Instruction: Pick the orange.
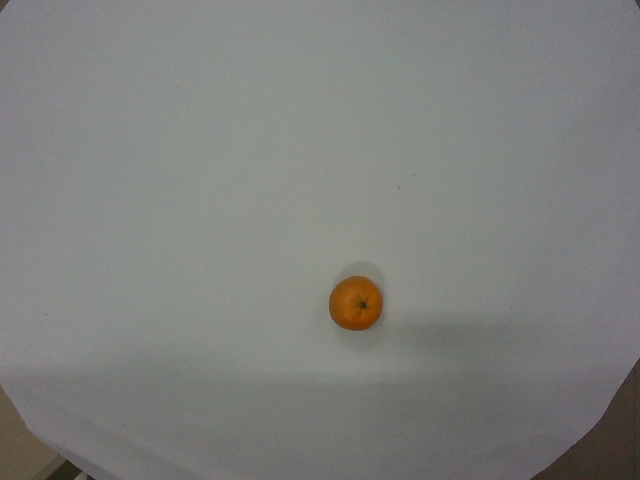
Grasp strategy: vertical